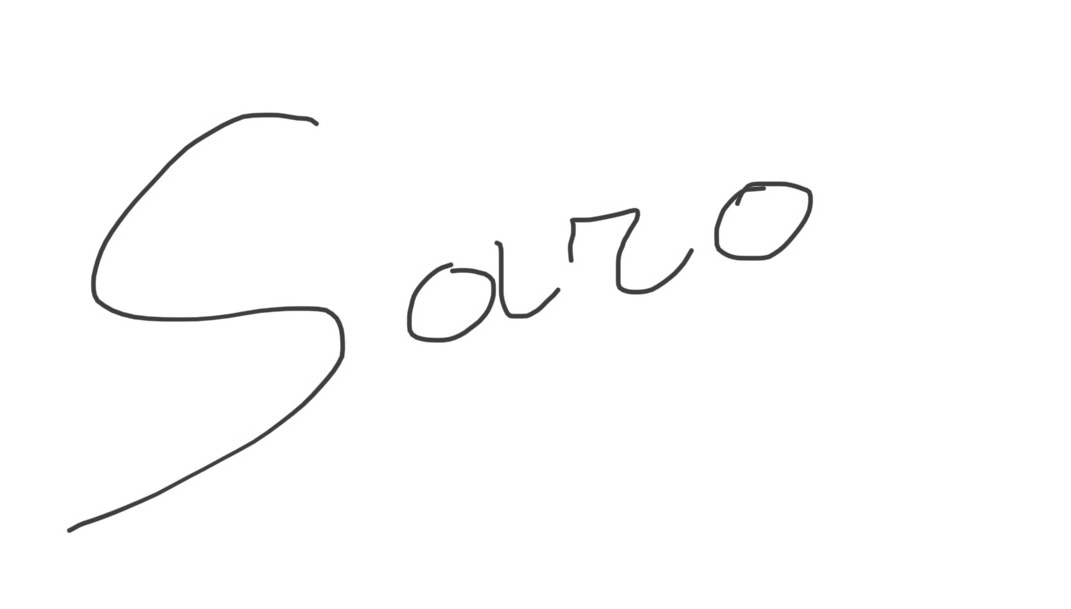
Signature of: saro grimani